Question: Describe the condition in detail:
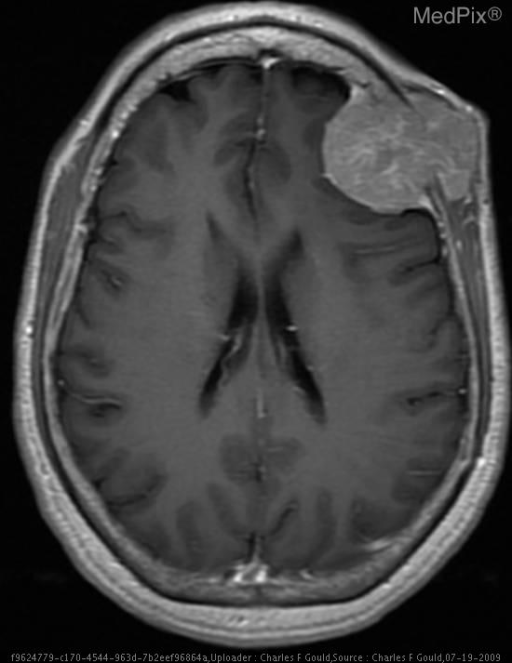
Answer: The disease is discussed as: Multiple myeloma is a plasma cell neoplasm that is characterized by involvement of the skeletal system in multiple sites.  It accounts for 1% of all malignancies and is most prevalent in the 70-80 year old range.  Symptoms include bone pain, anemia, fever, weight loss, and weakness, as well as neurologic symptoms.
Laboratory findings include elevated ESR, anemia, hypercalcemia and hyperuricemia.  Elevated globin levels are present, usually involving IgG, but any of the immunoglobulins may be produced.  The plasma cell burden will eventually displace and erode the bony trabeculae and give rise to the musculoskeletal symptoms.

Classically, multiple myeloma will appear as osteolytic lesions.  These arise predominantly in the verterbral bodies, ribs, skull, pelvis and femur. However, diffuse skeletal osteopenia may be observed without focal lytic lesions.  Pathologic fractures are common.

Both plain films and MDP scintigraphy have a significant false negative problem: Plain film false negative 9-25%; and, MDP false negative 40-60%.  http://www.med.harvard.edu/JPNM/TF94_95/Jan17/WriteUpJan17.html

However, FDG PET may be useful, with a sensitivity of 85% and specificity of 92% reported. PMID: 15788594